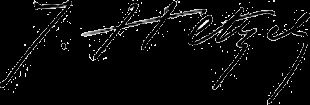
Signature of: jules hetzel